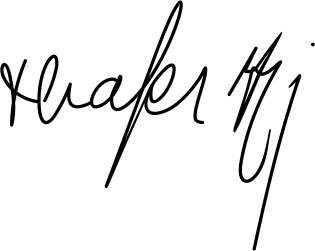
Signature of: xhafer bej ypi